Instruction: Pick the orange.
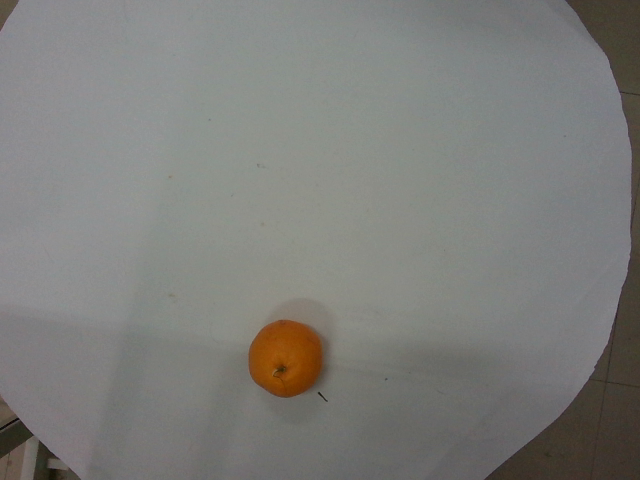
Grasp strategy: vertical